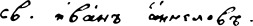
Signature of: ivan angelov